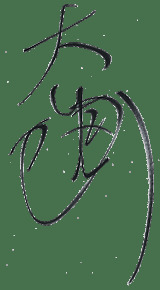
Signature of: yō ōizumi